Question: How does the patient history play a role?
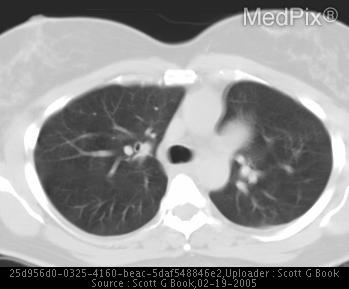
Answer: The patient's history of Chronic cough. is key in understanding the case.